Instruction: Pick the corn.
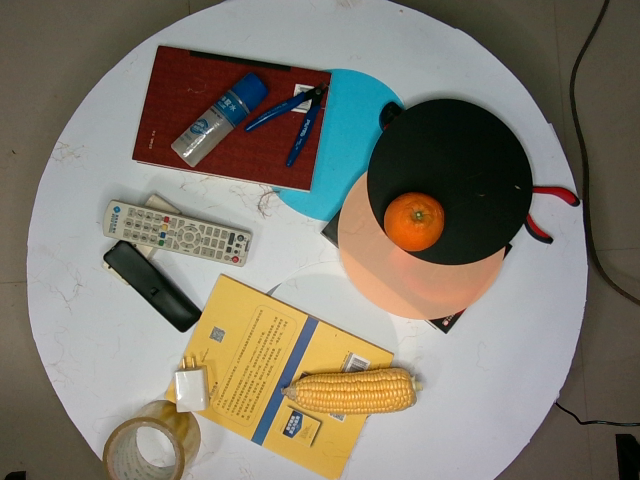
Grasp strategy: vertical